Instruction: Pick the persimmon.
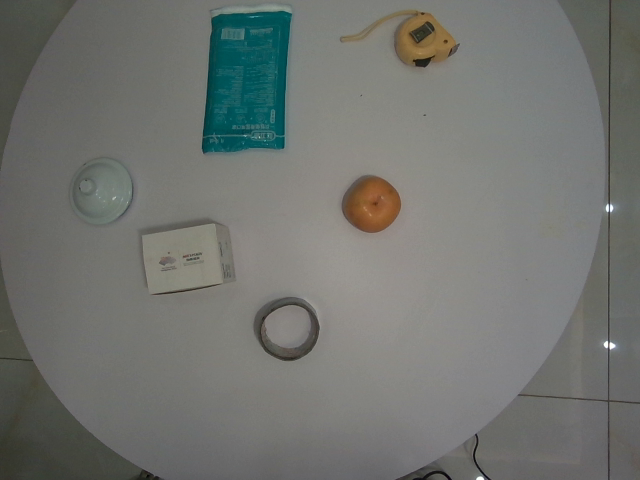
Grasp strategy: vertical